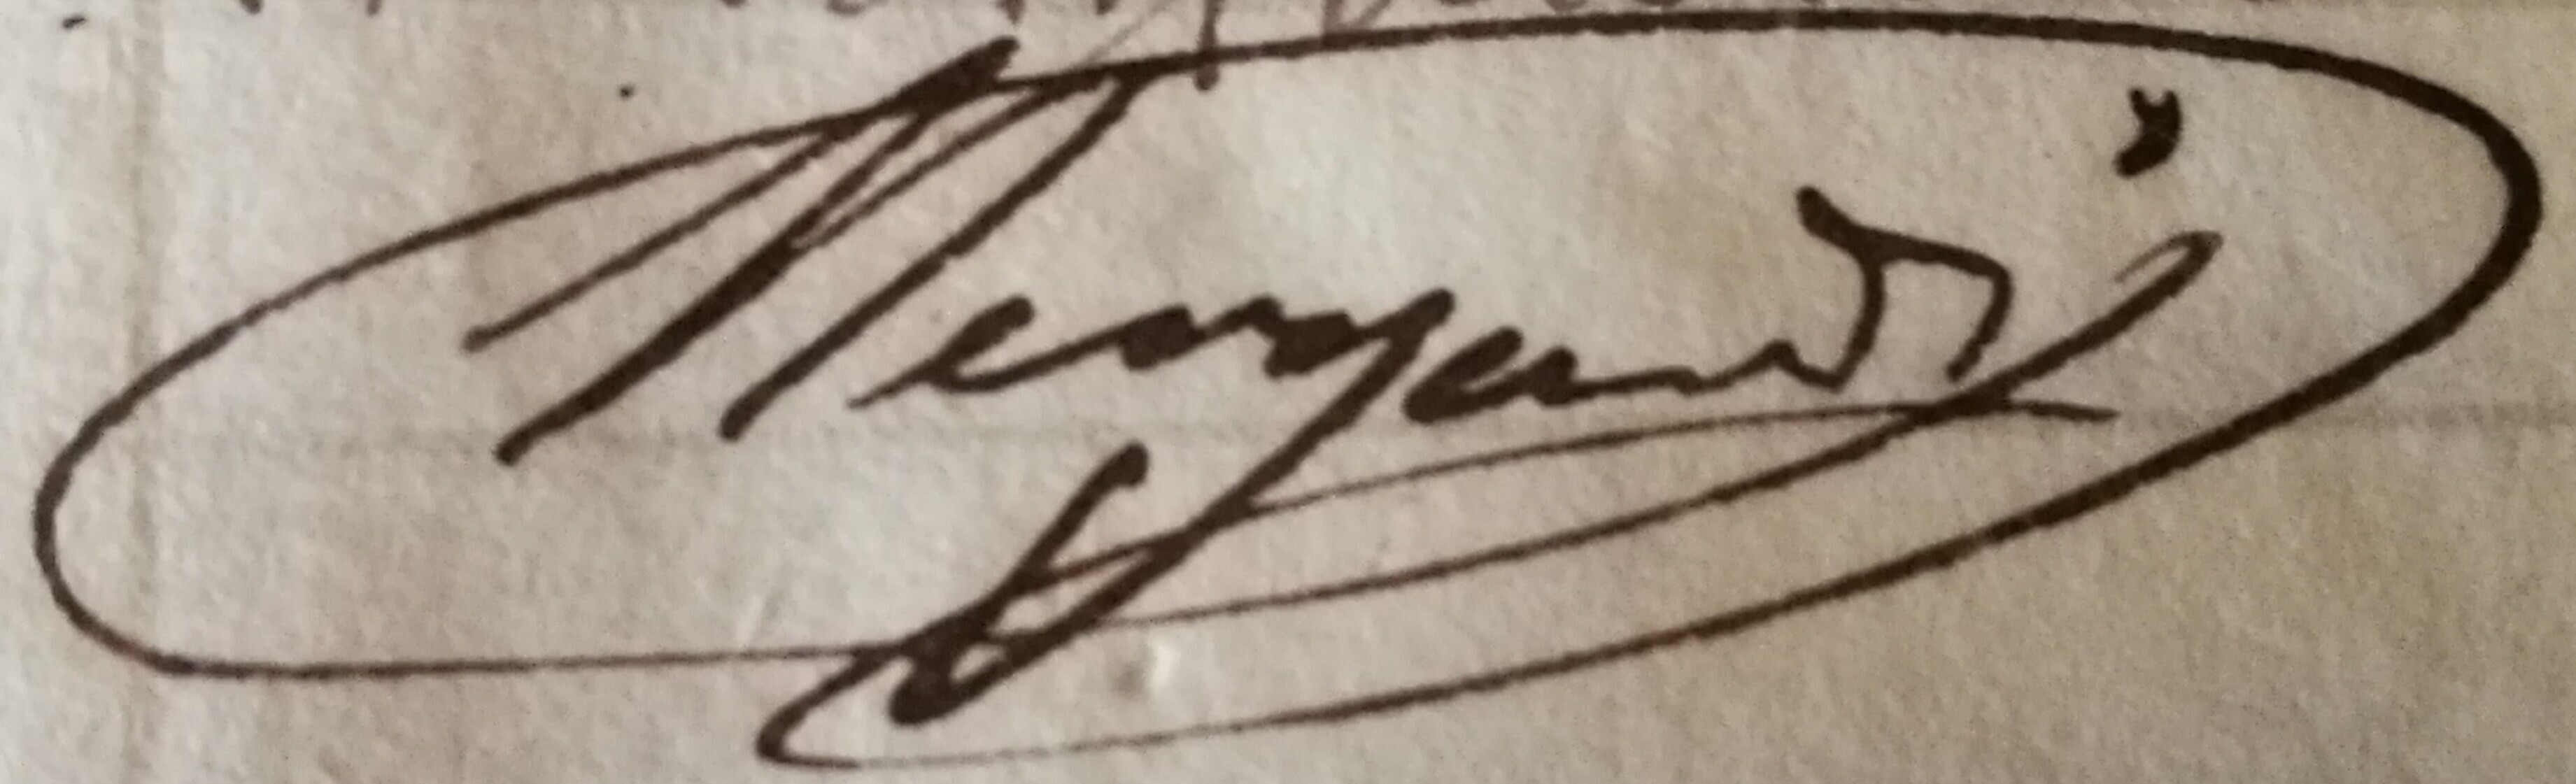
Signature of: tiberio sergardi